Question: Talk about the condition:
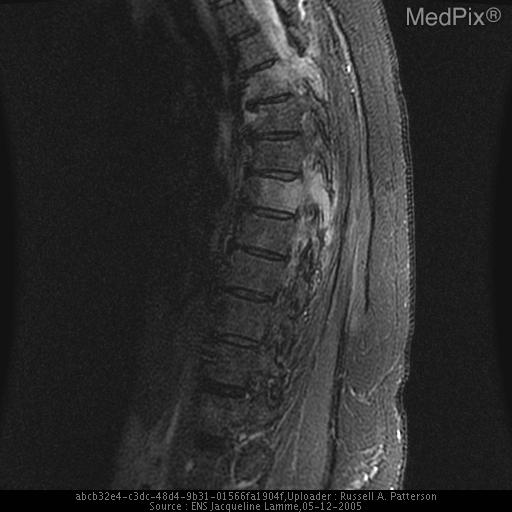
Answer: The disease is discussed as: In 2004, approximately 217,440 women were diagnosed with breast cancer and approximately 40,580 died from it.  Breast cancer is the leading cause of death in women in the U.S. ages 45-55.  Inflammatory breast cancer is rare, consisting of 1-5% of invasive breast cancers.  It is rapidly progressive and the most lethal form of locally advanced breast cancer.  It is characterized by early metastatic spread.  In fact, up to 1/3 of patients have distant metastases at the time of diagnosis.  While biopsy tends to show characteristic dermal lymphatic invasion by tumor cells, which create tumor emboli that facilitate in the early metastatic spread, diagnosis is basically clinical.  The hallmark of inflammatory breast cancer is the classic peau d’orange skin changes.  The classic definition is “diffuse brawny induration of the skin of the breast with an erysipeloid edge, usually without underlying palpable mass.”1  Patients are frequently misdiagnosed with acute mastitis or a breast abscess, especially if lactating, when they first present.  While mammogram is recommended for all patients with breast cancer, in these patients CT and MRI are performed to look for distant metastases to differentiate between stage III and stage IV cancers.